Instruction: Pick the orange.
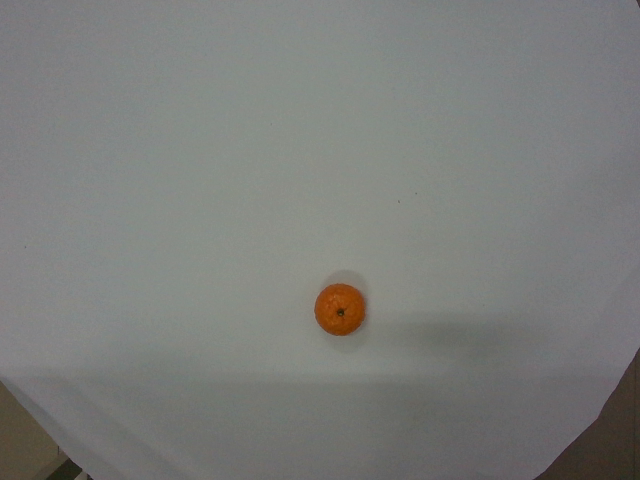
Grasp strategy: vertical